Question: What could the diagnosis suggest?
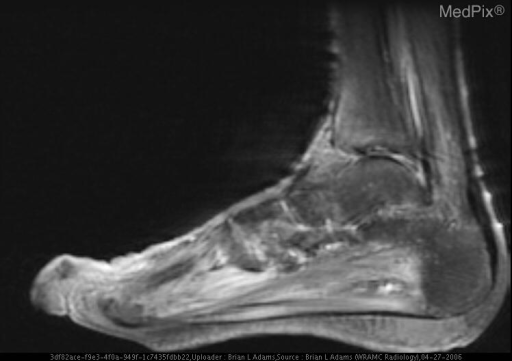
Answer: The possible diagnosis includes The image findings of these studies are definitive for osteomyelitis with cellulitis and myositis..